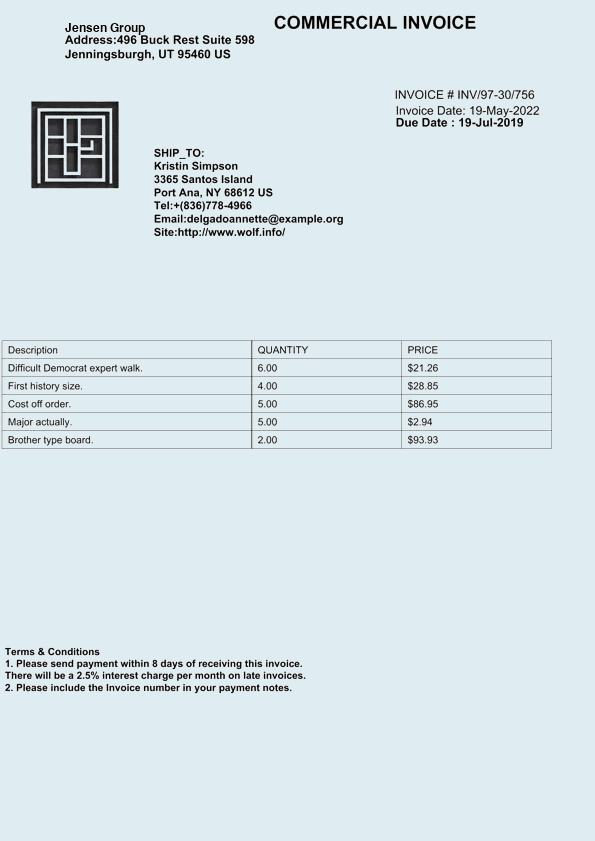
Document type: Invoice